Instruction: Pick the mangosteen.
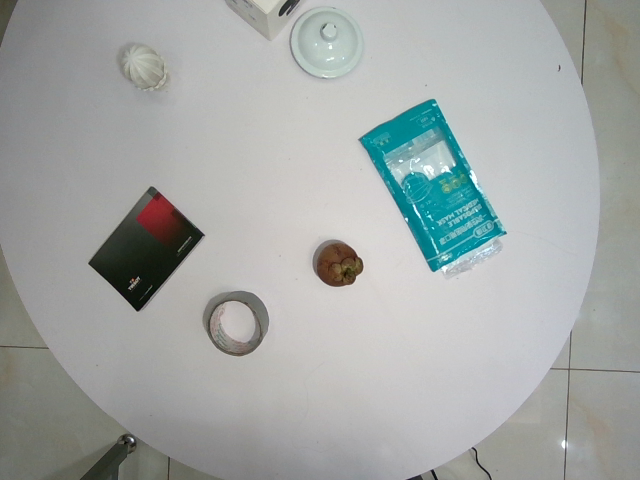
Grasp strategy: vertical